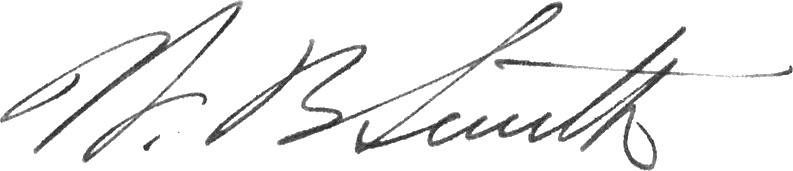
Signature of: walter bedell smith